Question: What is the potential diagnosis?
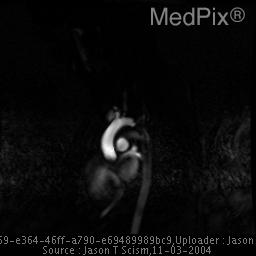
Answer: The possible diagnosis includes Recurrent coarctation / restenosis at the site of the procedure..